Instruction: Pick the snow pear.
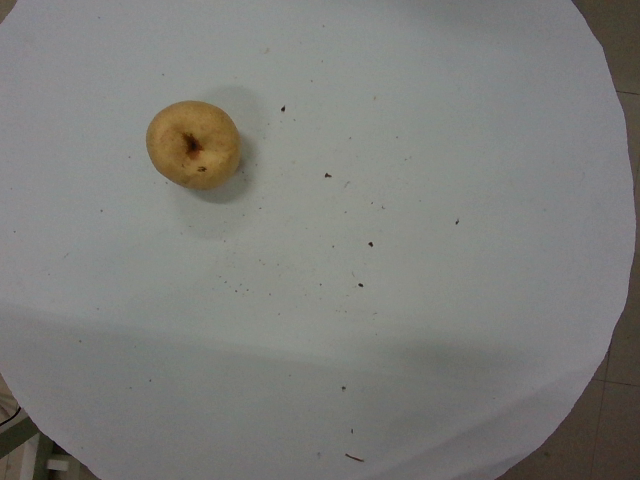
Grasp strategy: vertical